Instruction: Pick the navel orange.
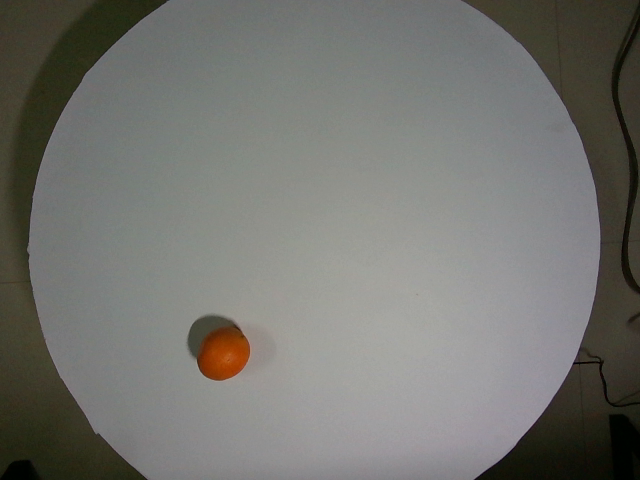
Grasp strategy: vertical